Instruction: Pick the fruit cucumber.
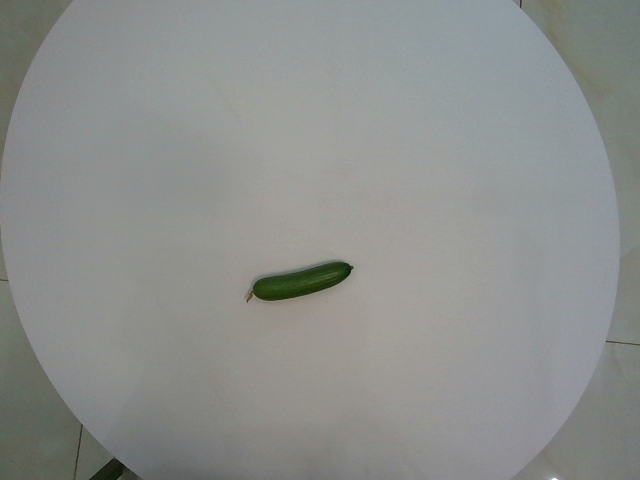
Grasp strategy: vertical